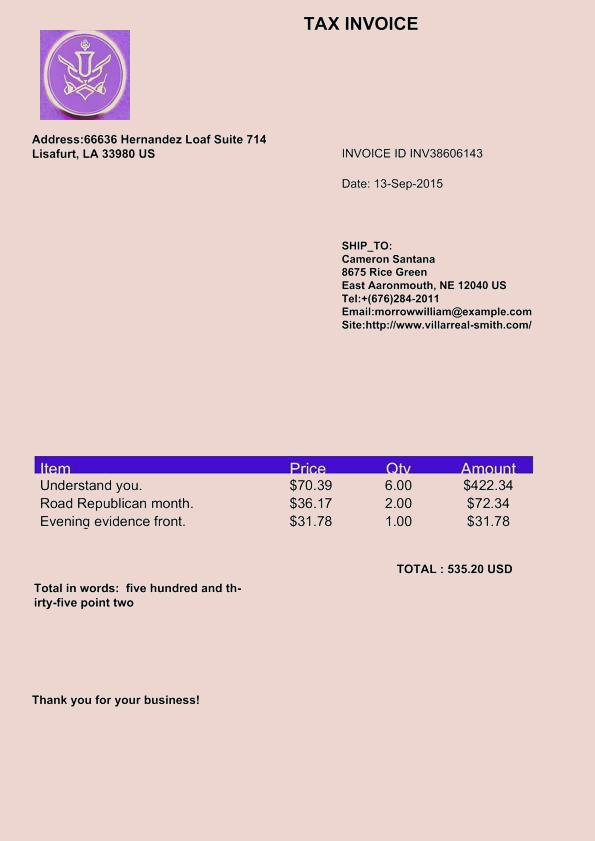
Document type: Invoice